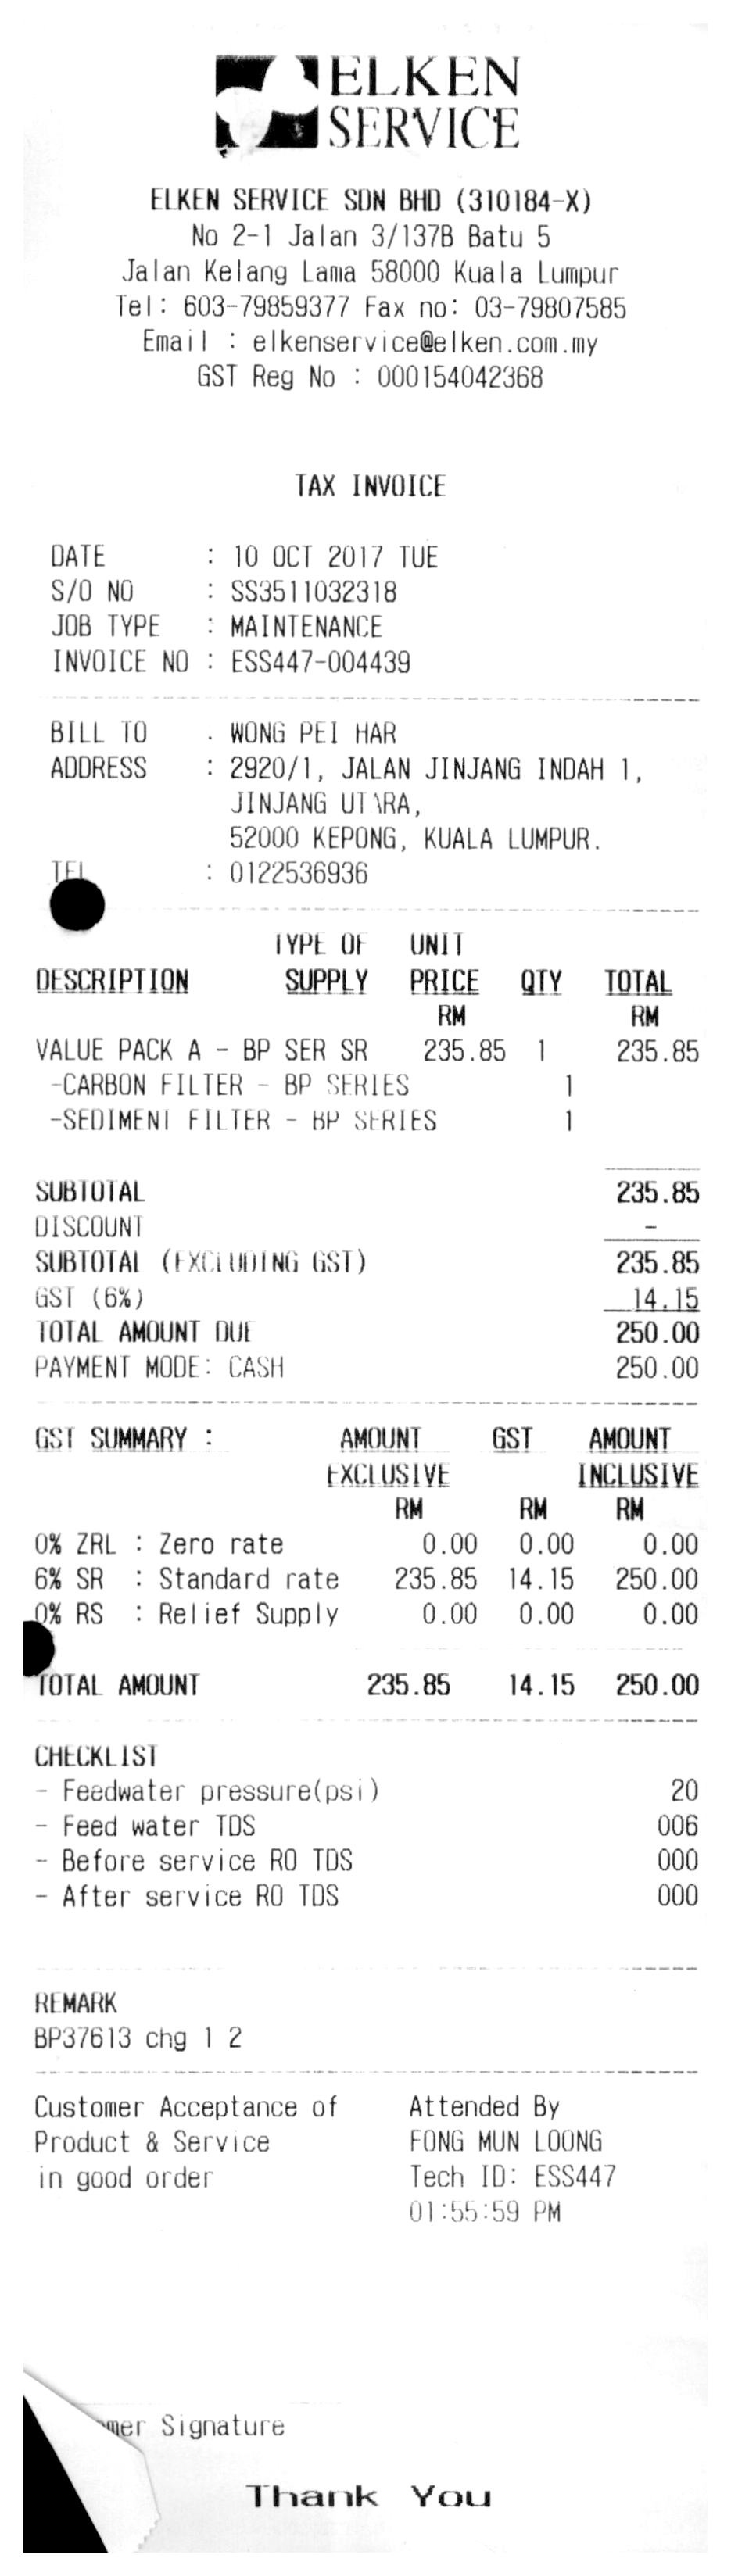
ELKEN
SERVICE
ELKEN SERVICE SDN BHD (310184-X)
NO 2-1 JALAN 3/137B BATU 5
JALAN KELANG LAMA 58000 KUALA LUMPUR
TEL: 603-79859377 FAX NO: 03-79807585
EMAIL : ELKENSERVICE@ELKEN.COM.MY
GST REG NO : 000154042368
TAX INVOICE
DATE
: 10 OCT 2017 TUE
S/O NO
: SS3511032318
JOB TYPE
: MAINTENANCE
INVOICE NO : ESS447-004439
BILL TO
. WONG PEI HAR
ADDRESS
: 2920/1, JALAN JINJANG INDAH 1,
JINJANG UTARA,
52000 KEPONG, KUALA LUMPUR.
TEL
: 0122536936
TYPE OF
UNIT
DESCRIPTION
SUPPLY
PRICE
QTY
TOTAL
RM
RM
VALUE PACK A - BP SER SR
235.85
1
235.85
-CARBON FILTER - BP SERIES
1
-SEDIMENT FILTER - BP SERIES
1
SUBTOTAL
235.85
DISCOUNT
-
SUBTOTAL (EXCLUDING GST)
235.85
GST (6%)
14.15
TOTAL AMOUNT DUE
250.00
PAYMENT MODE: CASH
250.00
GST SUMMARY :
AMOUNT
GST
AMOUNT
EXCLUSIVE
INCLUSIVE
RM
RM
RM
0% ZRL : ZERO RATE
0.00
0.00
0.00
6% SR
: STANDARD RATE
235.85
14.15
250.00
0% RS
: RELIEF SUPPLY
0.00
0.00
0.00
TOTAL AMOUNT
235.85
14.15
250.00
CHECKLIST
- FEEDWATER PRESSURE(PSI)
20
- FEED WATER TDS
006
- BEFORE SERVICE RO TDS
000
- AFTER SERVICE RO TDS
000
REMARK
BP37613 CHG 1 2
CUSTOMER ACCEPTANCE OF
ATTENDED BY
PRODUCT & SERVICE
FONG MUN LOONG
IN GOOD ORDER
TECH ID: ESS447
01:55:59 PM
MER SIGNATURE
THANK YOU